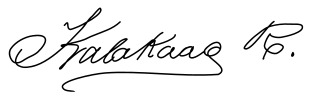
Signature of: kalākaua